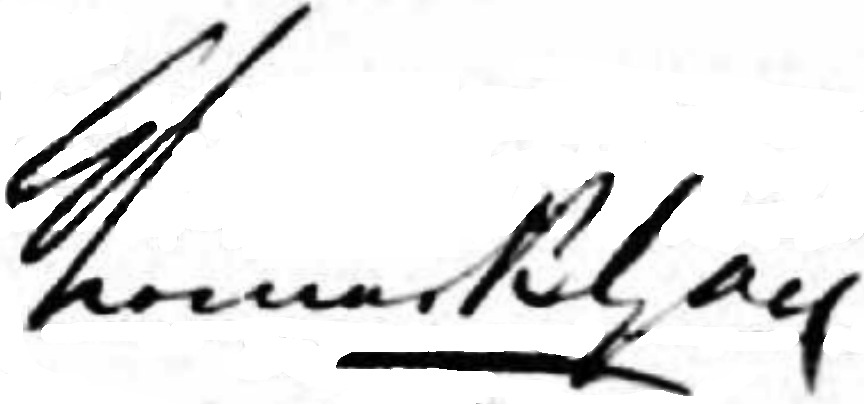
Signature of: thomas b gay